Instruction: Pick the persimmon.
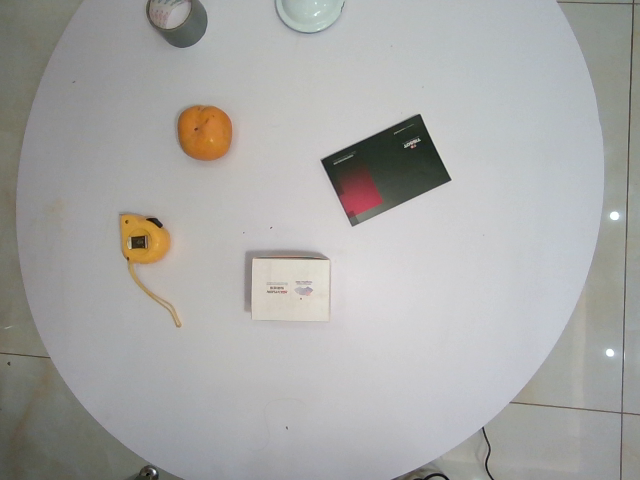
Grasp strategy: vertical